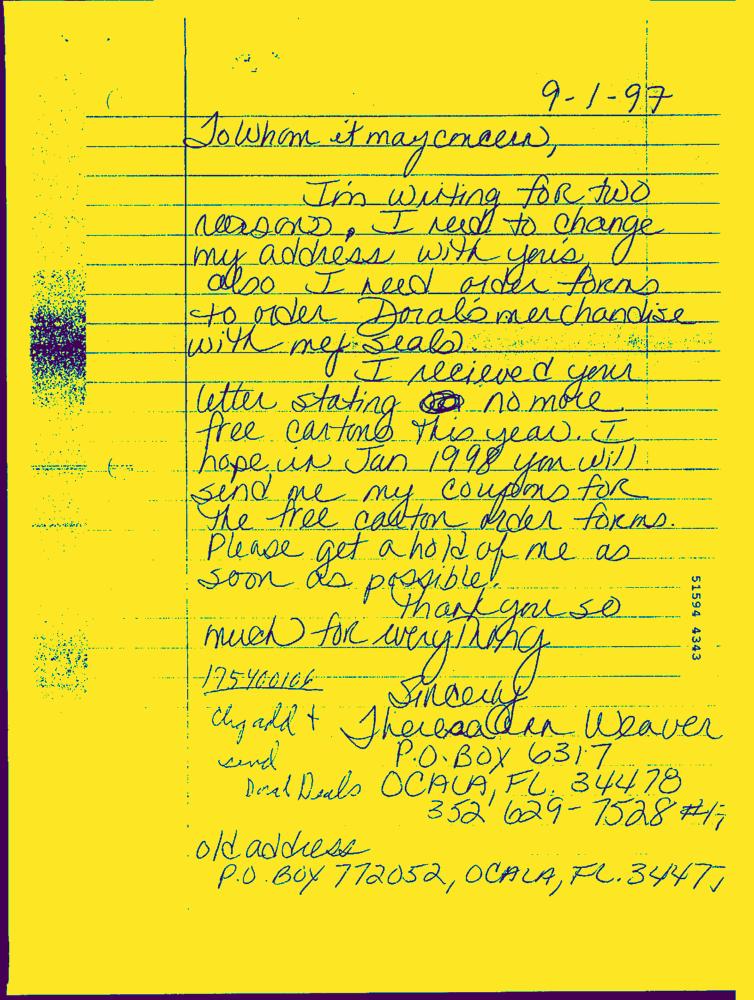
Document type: Hand-Written